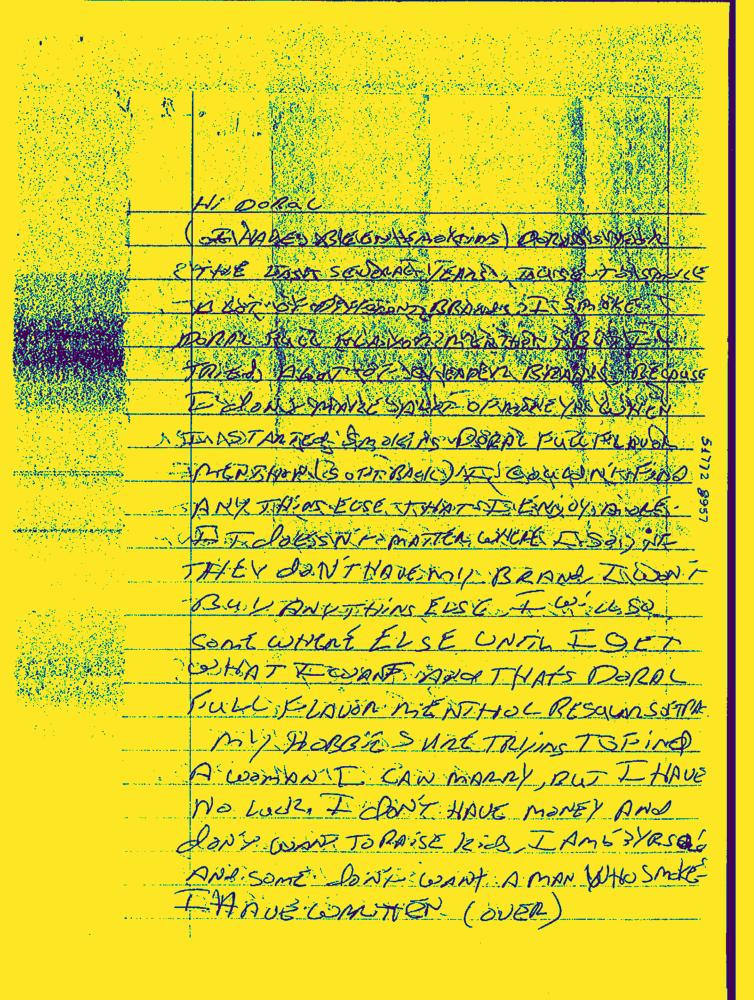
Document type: Hand-Written